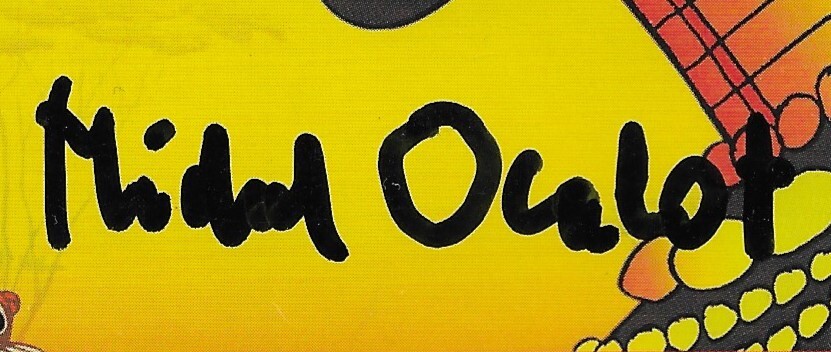
Signature of: michel ocelot